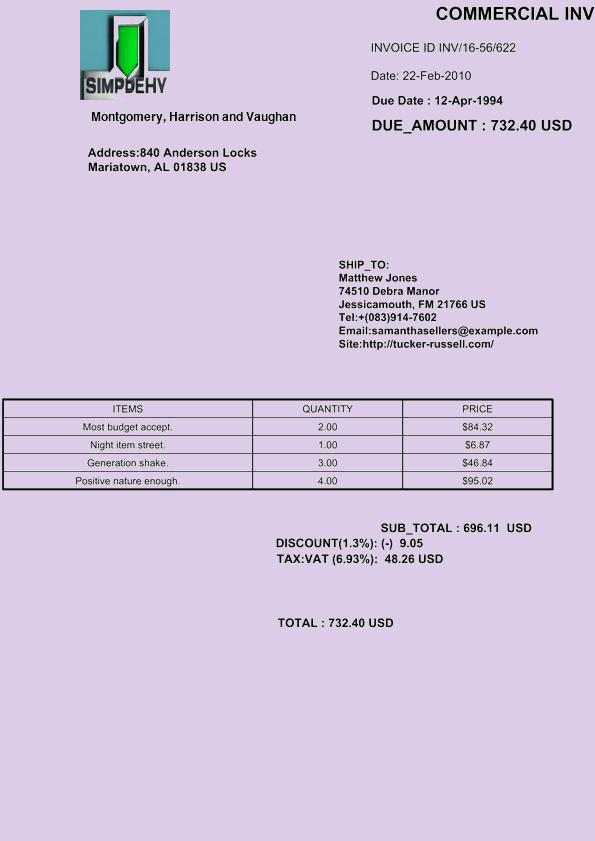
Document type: Invoice